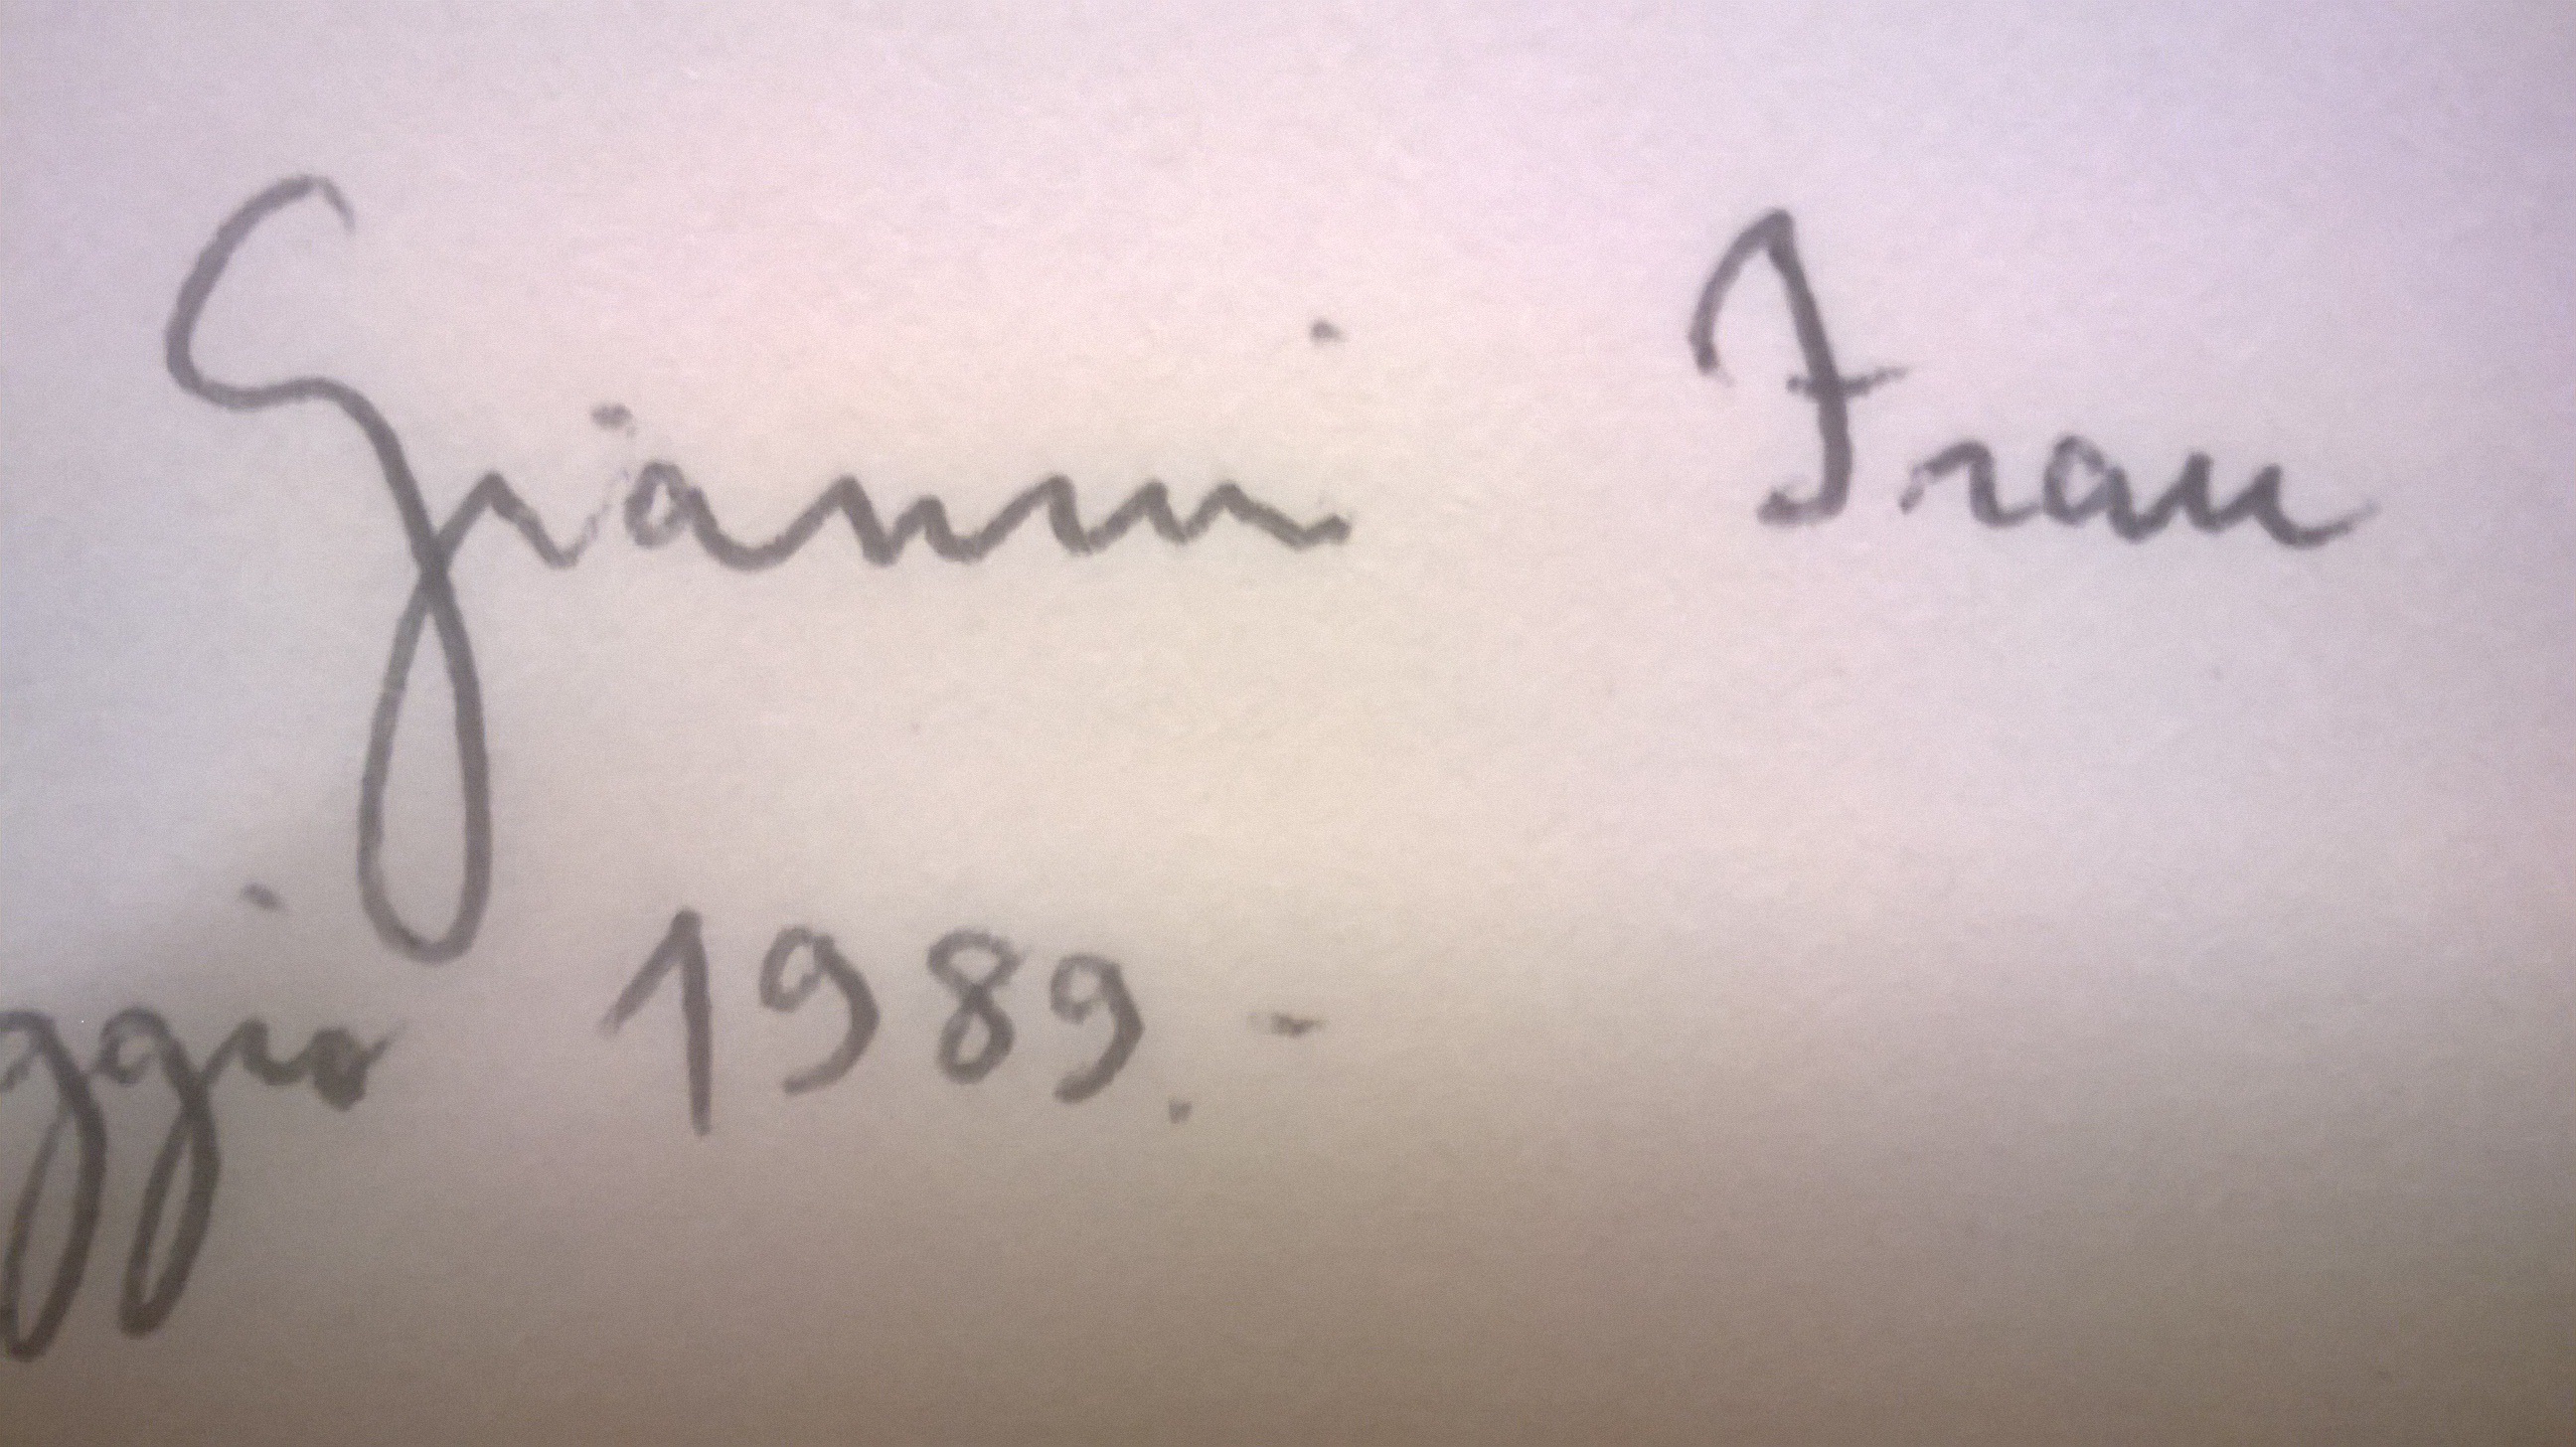
Signature of: giovanni frau